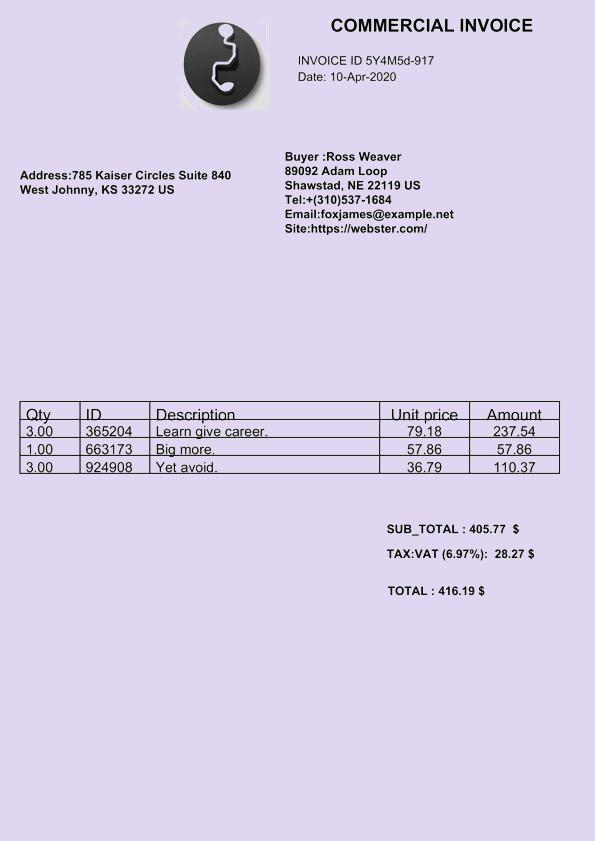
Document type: Invoice